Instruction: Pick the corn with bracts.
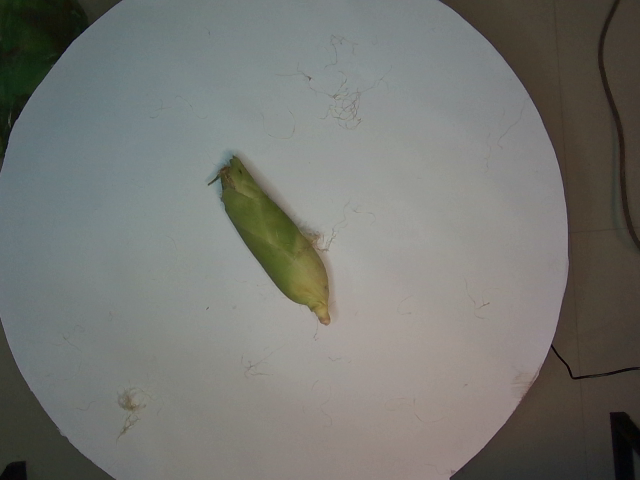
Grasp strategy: vertical